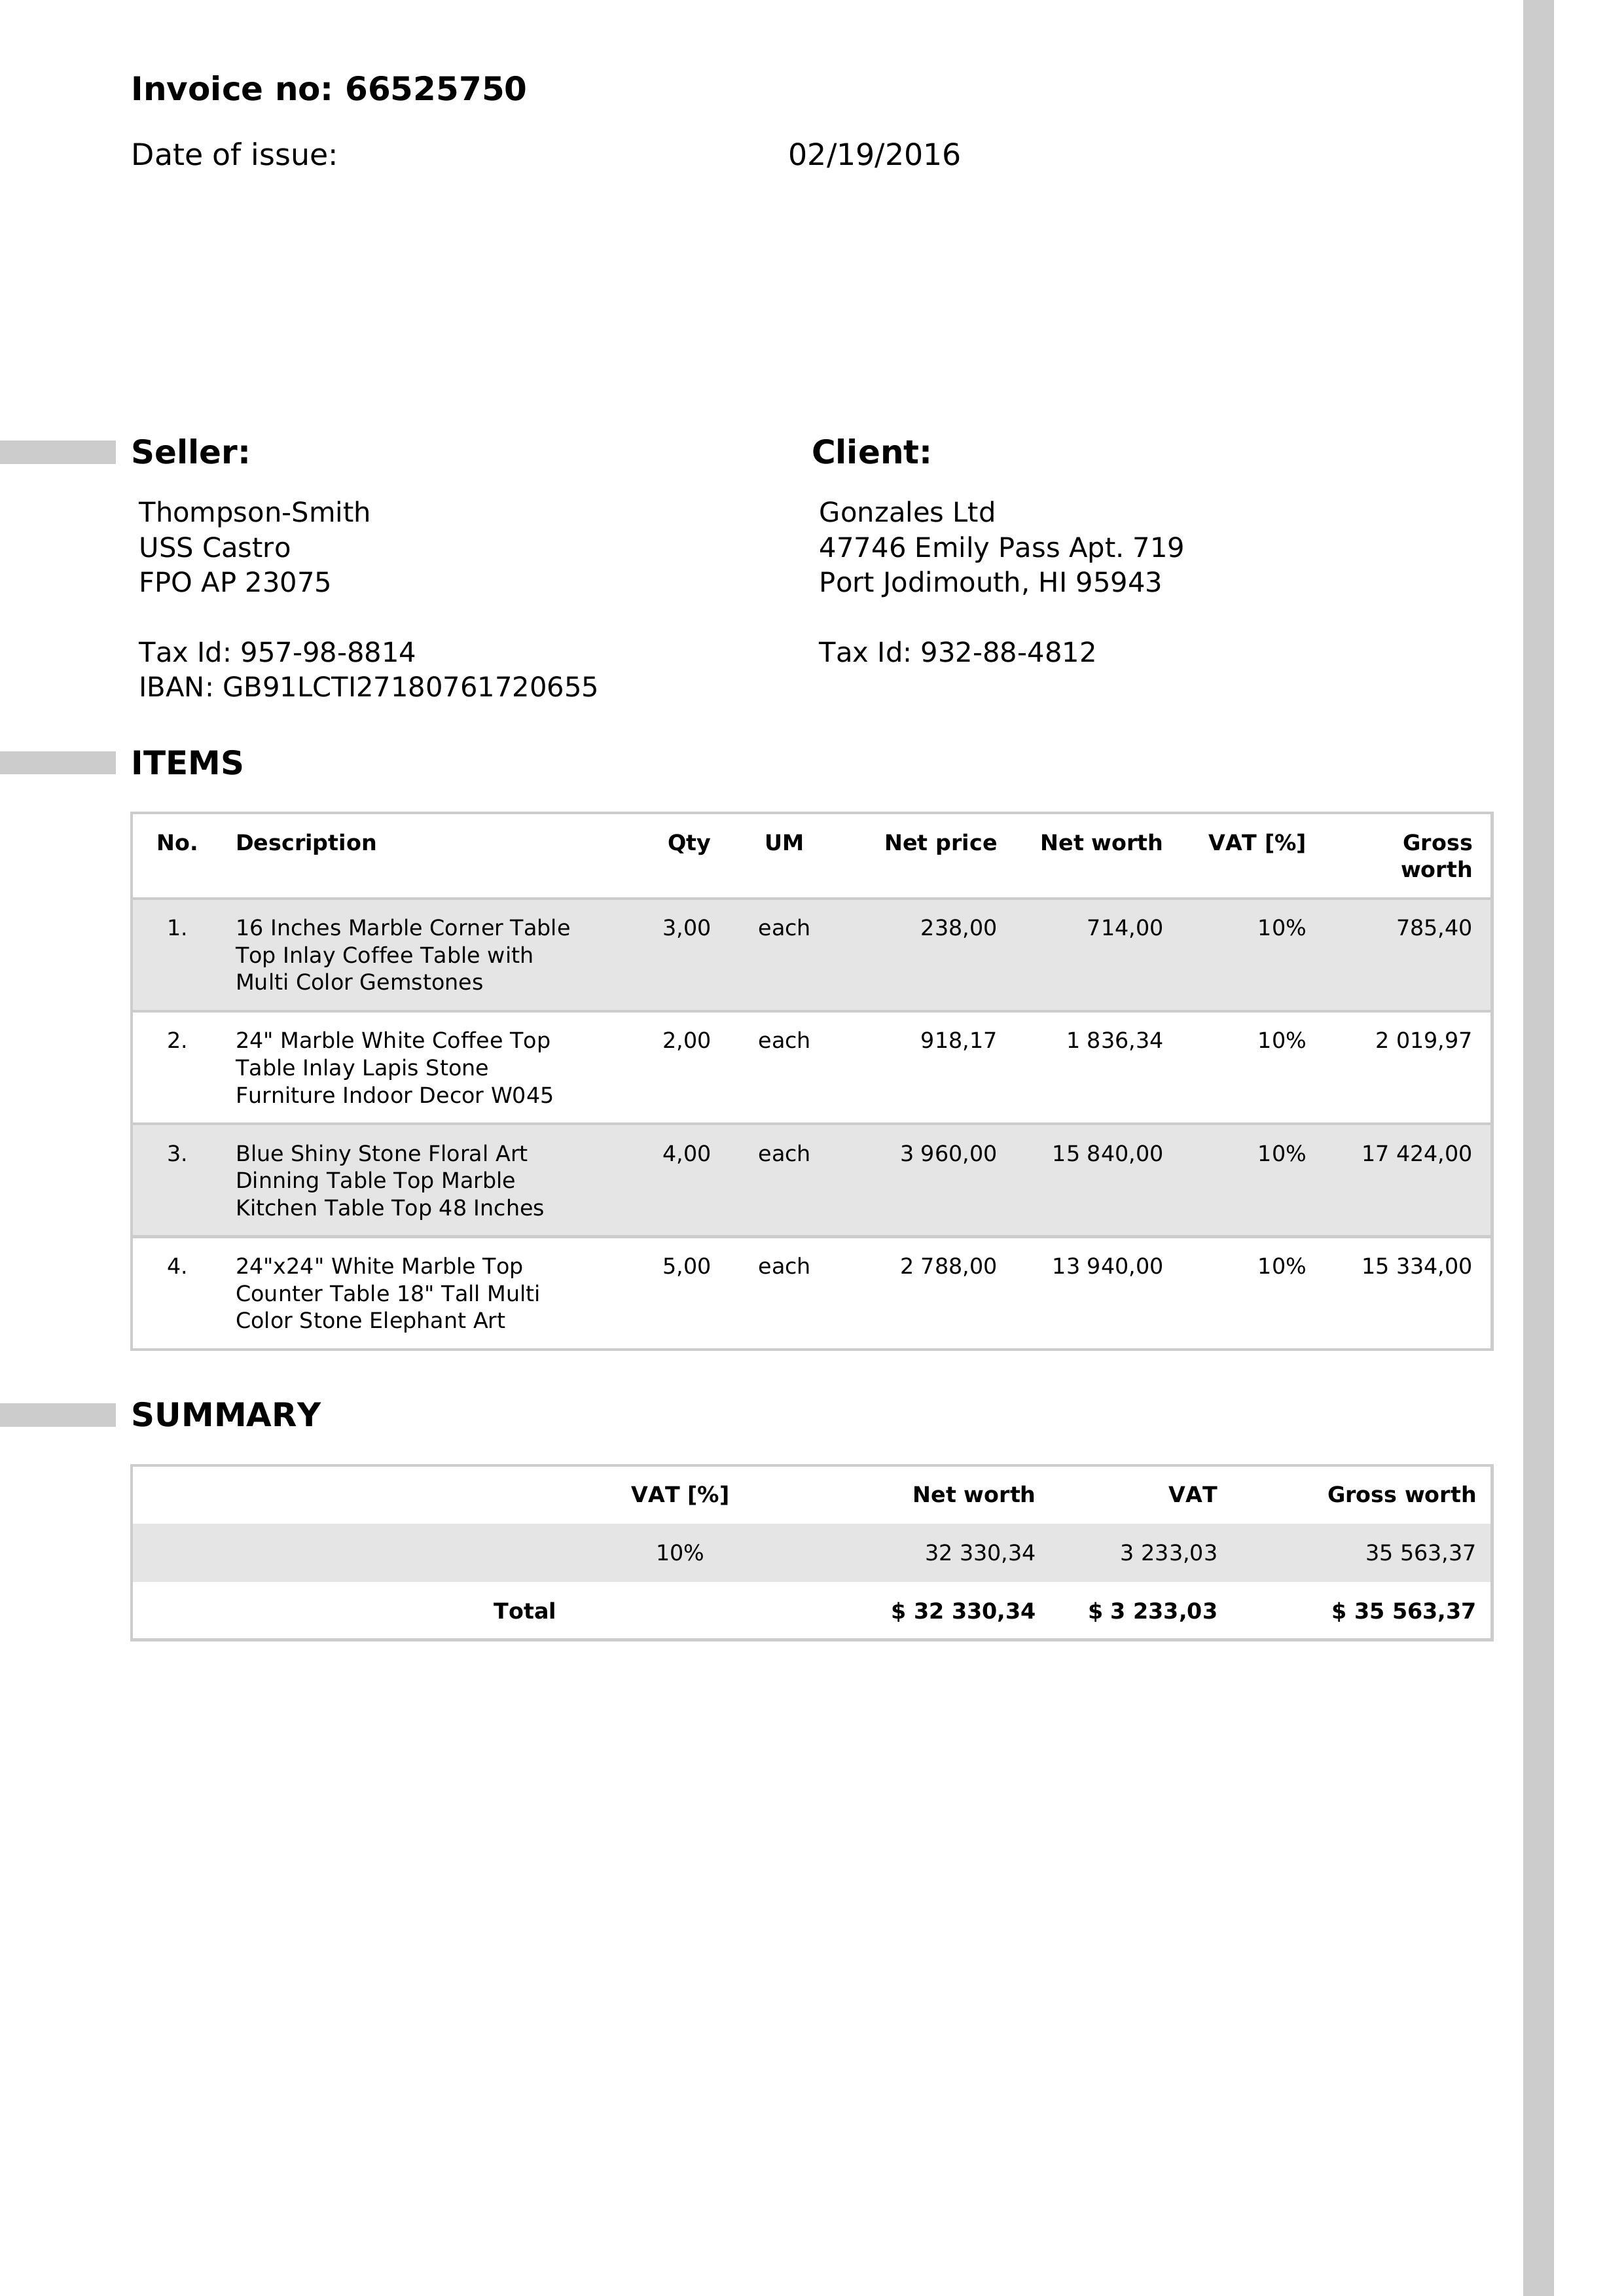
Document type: Invoice